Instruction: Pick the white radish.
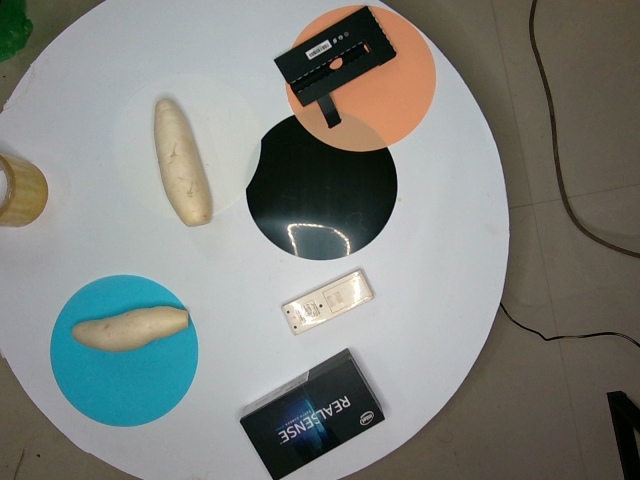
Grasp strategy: vertical